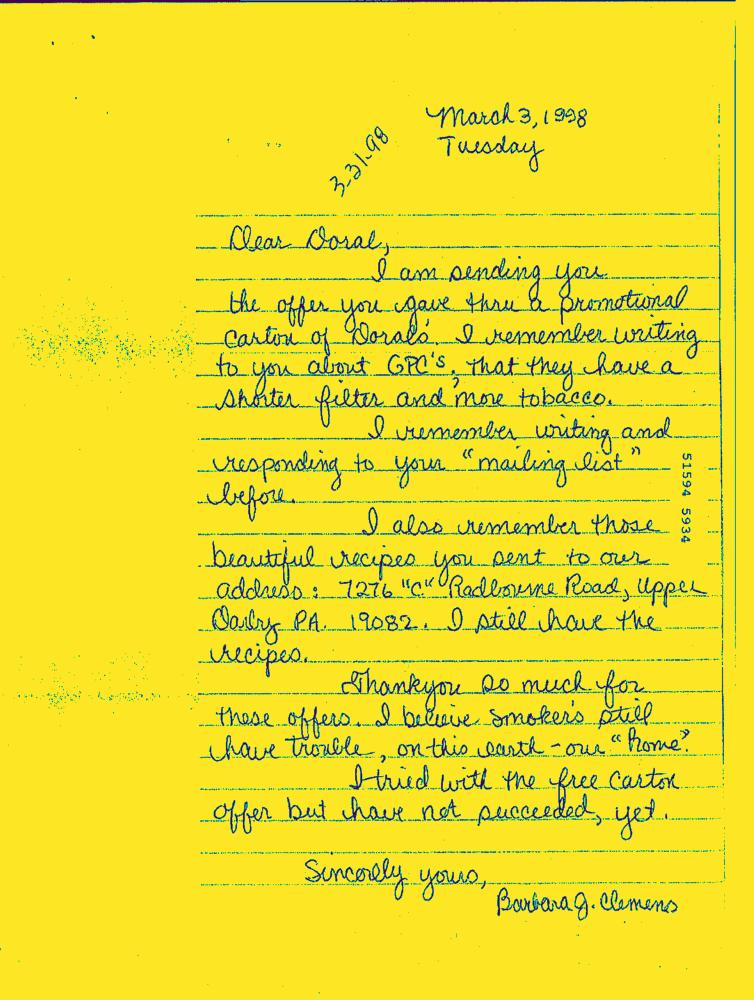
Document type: Hand-Written